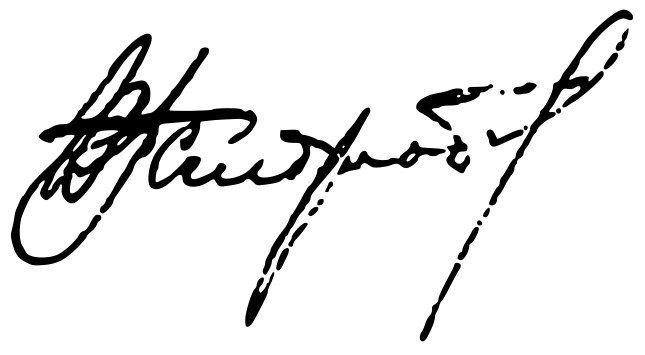
Signature of: vladimir seldzhobaliev